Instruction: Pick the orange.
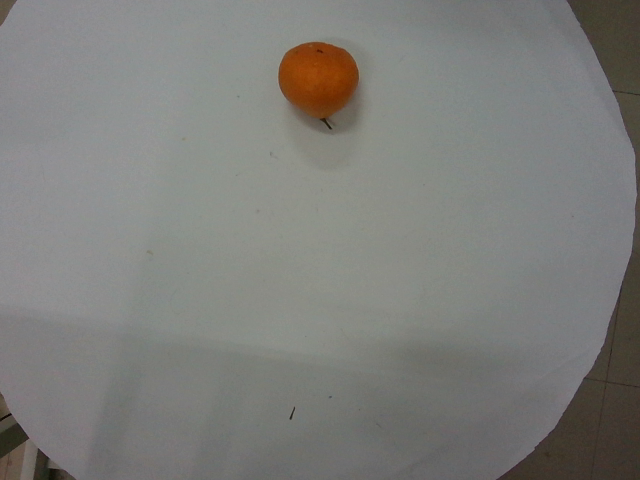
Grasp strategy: vertical